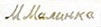
Signature of: malynka nikolay